Question: In what way does the history help explain the case?
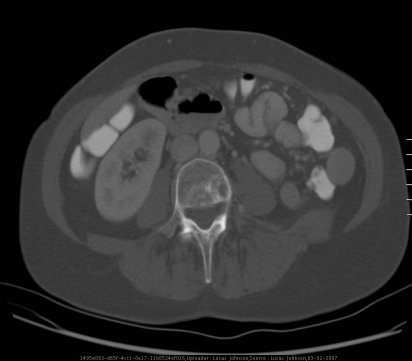
Answer: The patient's history of 60 year old woman with PMH of T1bN0M0 breast CA and melanoma, both 9 years ago. S/P lumpectomy, XRT, Tamoxifen, local excision. Presents with 3 months of early satiety and nausea. Additional complaint of blurred vision when looking to her left while driving for 1 week. is key in understanding the case.